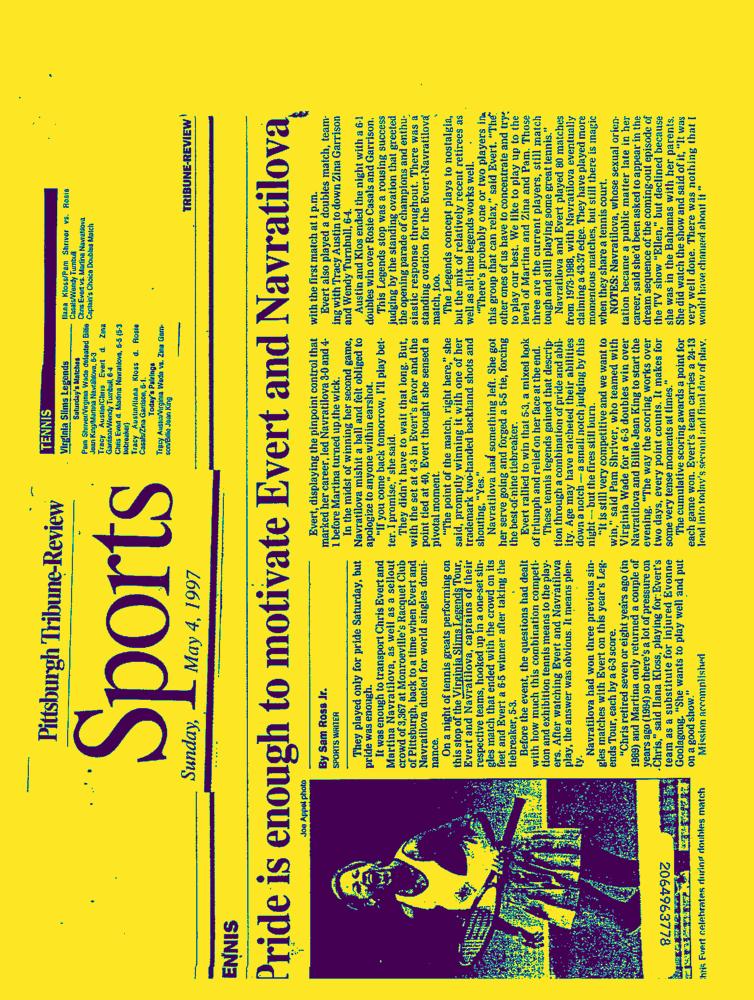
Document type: News-Article